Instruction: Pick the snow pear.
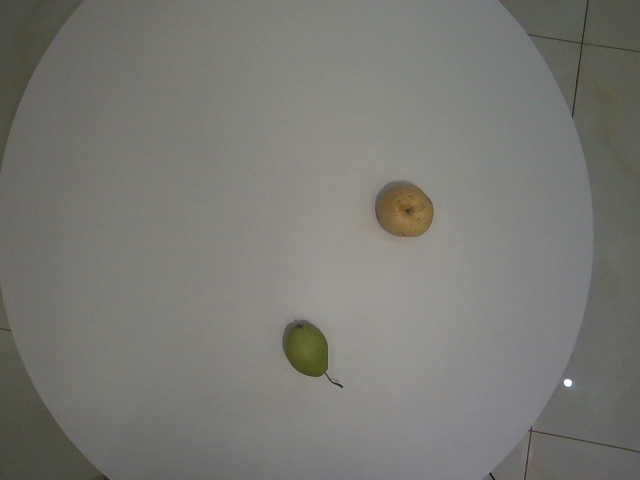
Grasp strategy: vertical